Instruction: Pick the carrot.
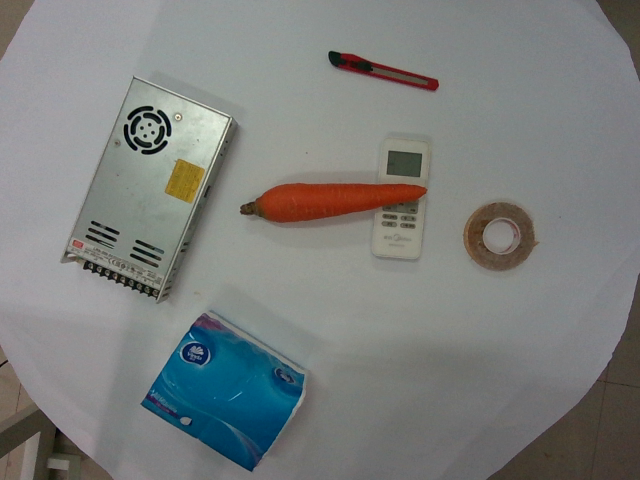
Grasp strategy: vertical